Question: How is the property described in the document?
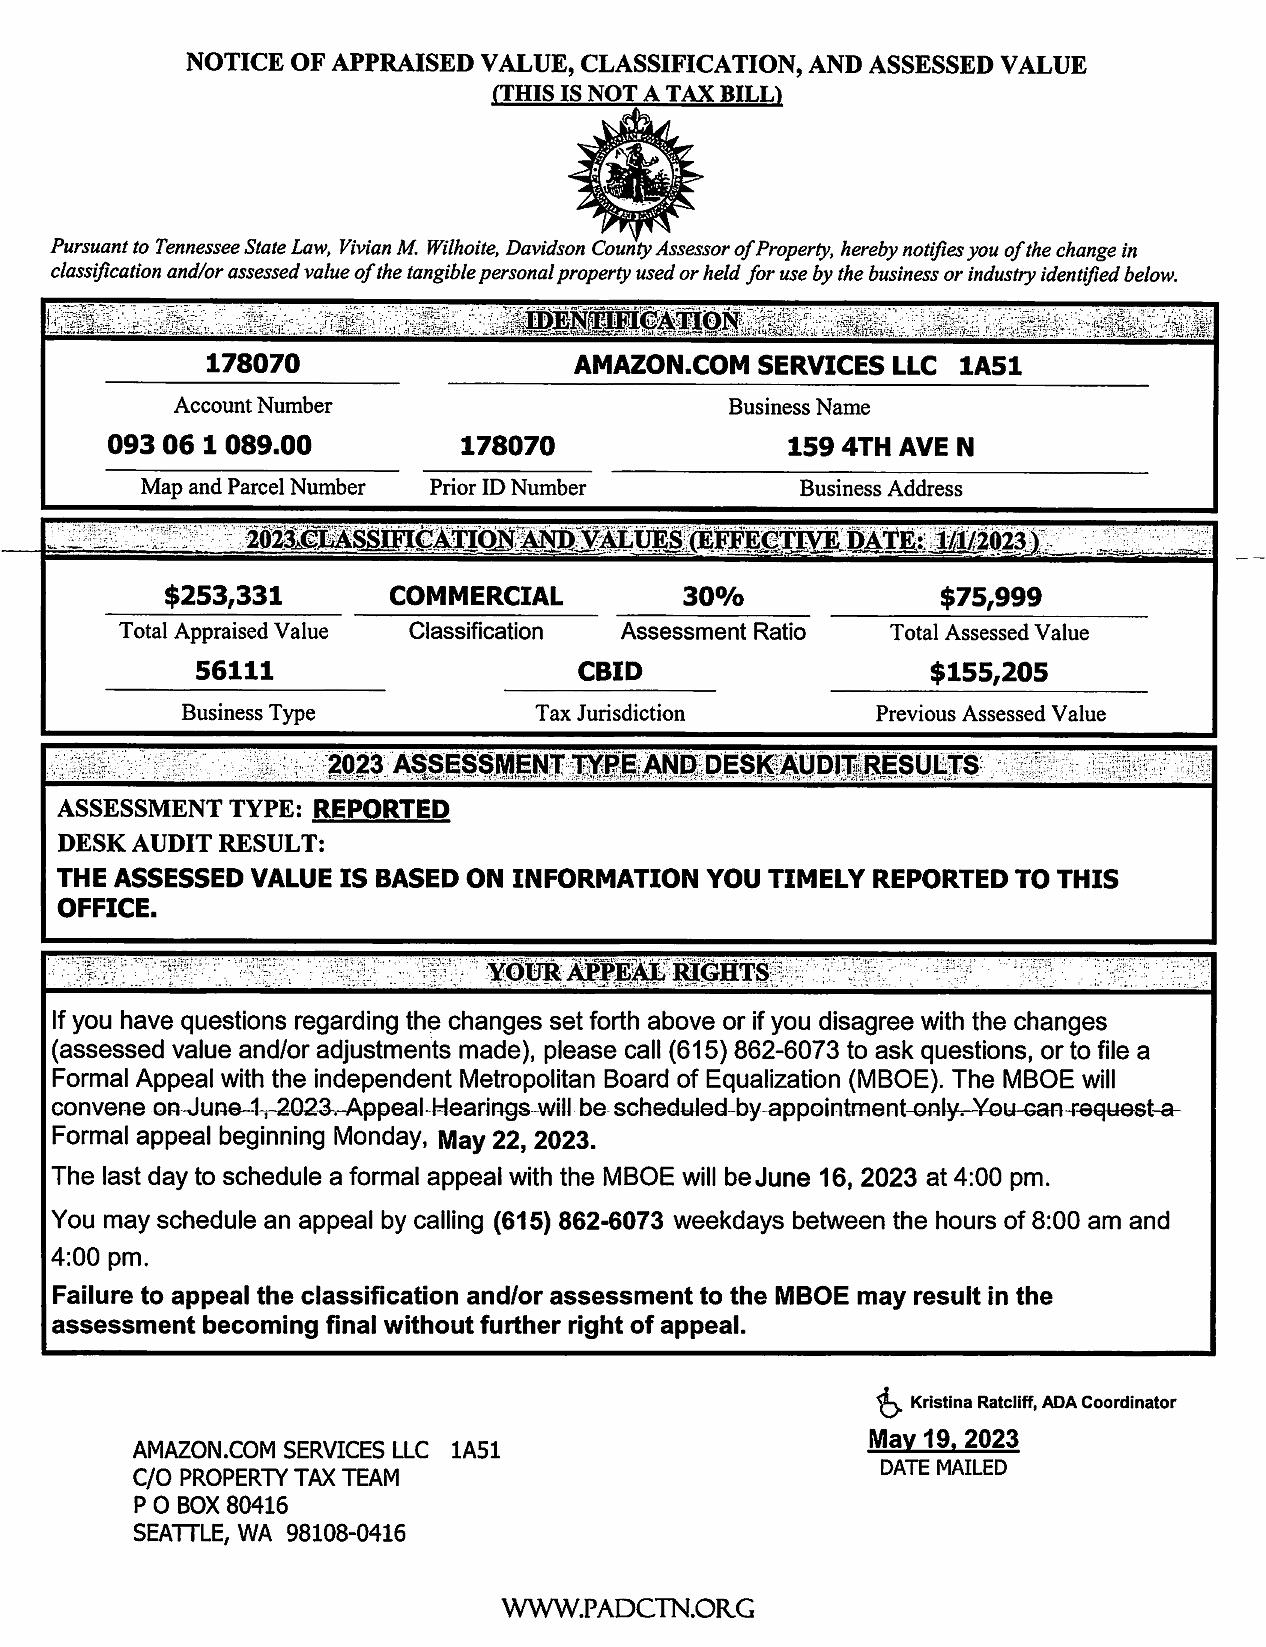
Answer: "COMMERCIAL"